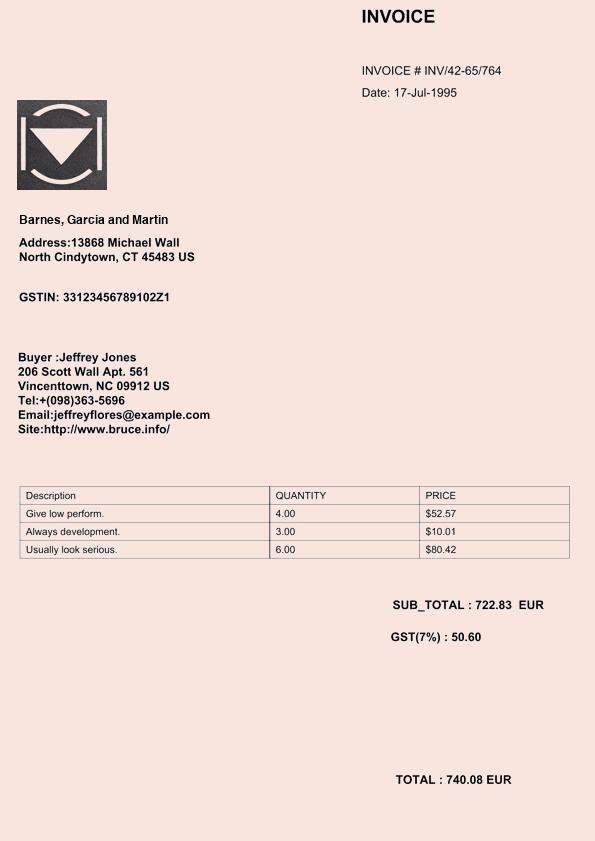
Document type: Invoice